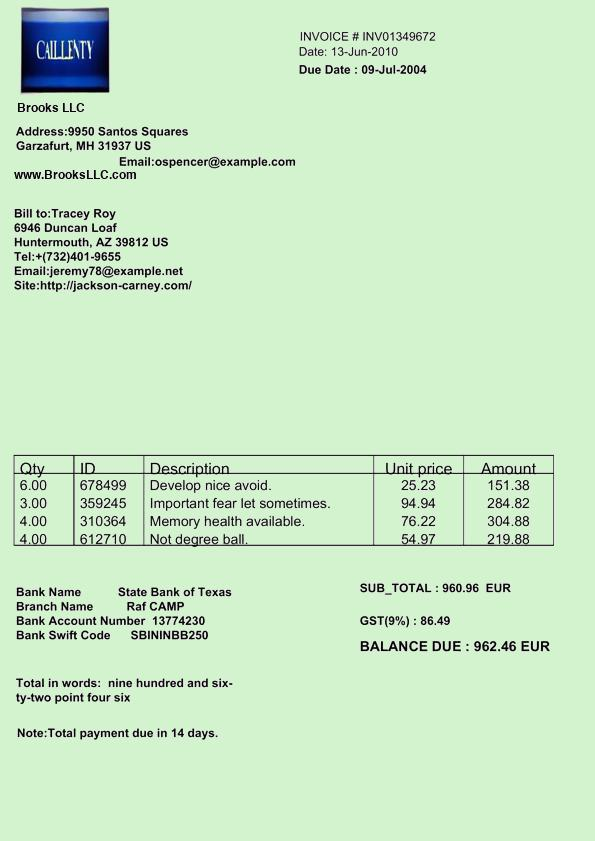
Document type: Invoice